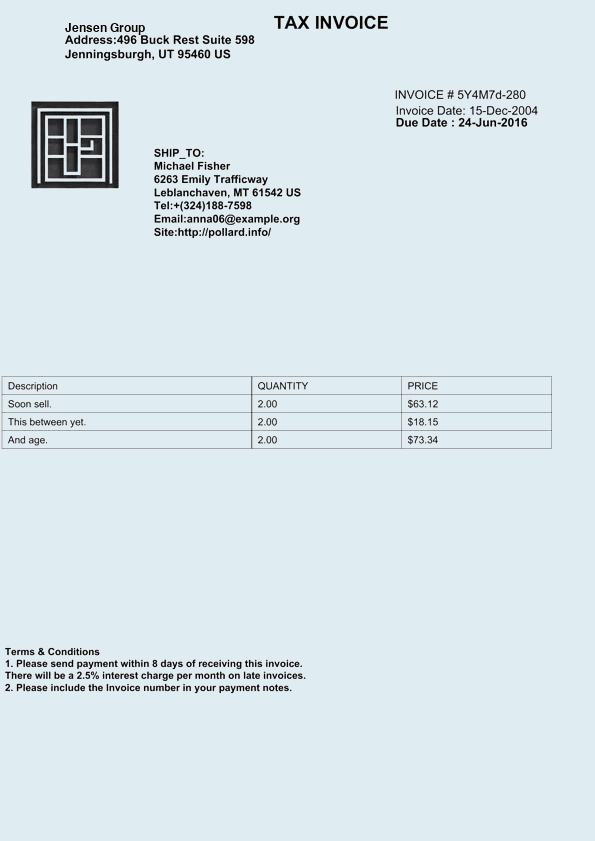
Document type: Invoice